Question: What is the name of the tenant mentioned in the document?
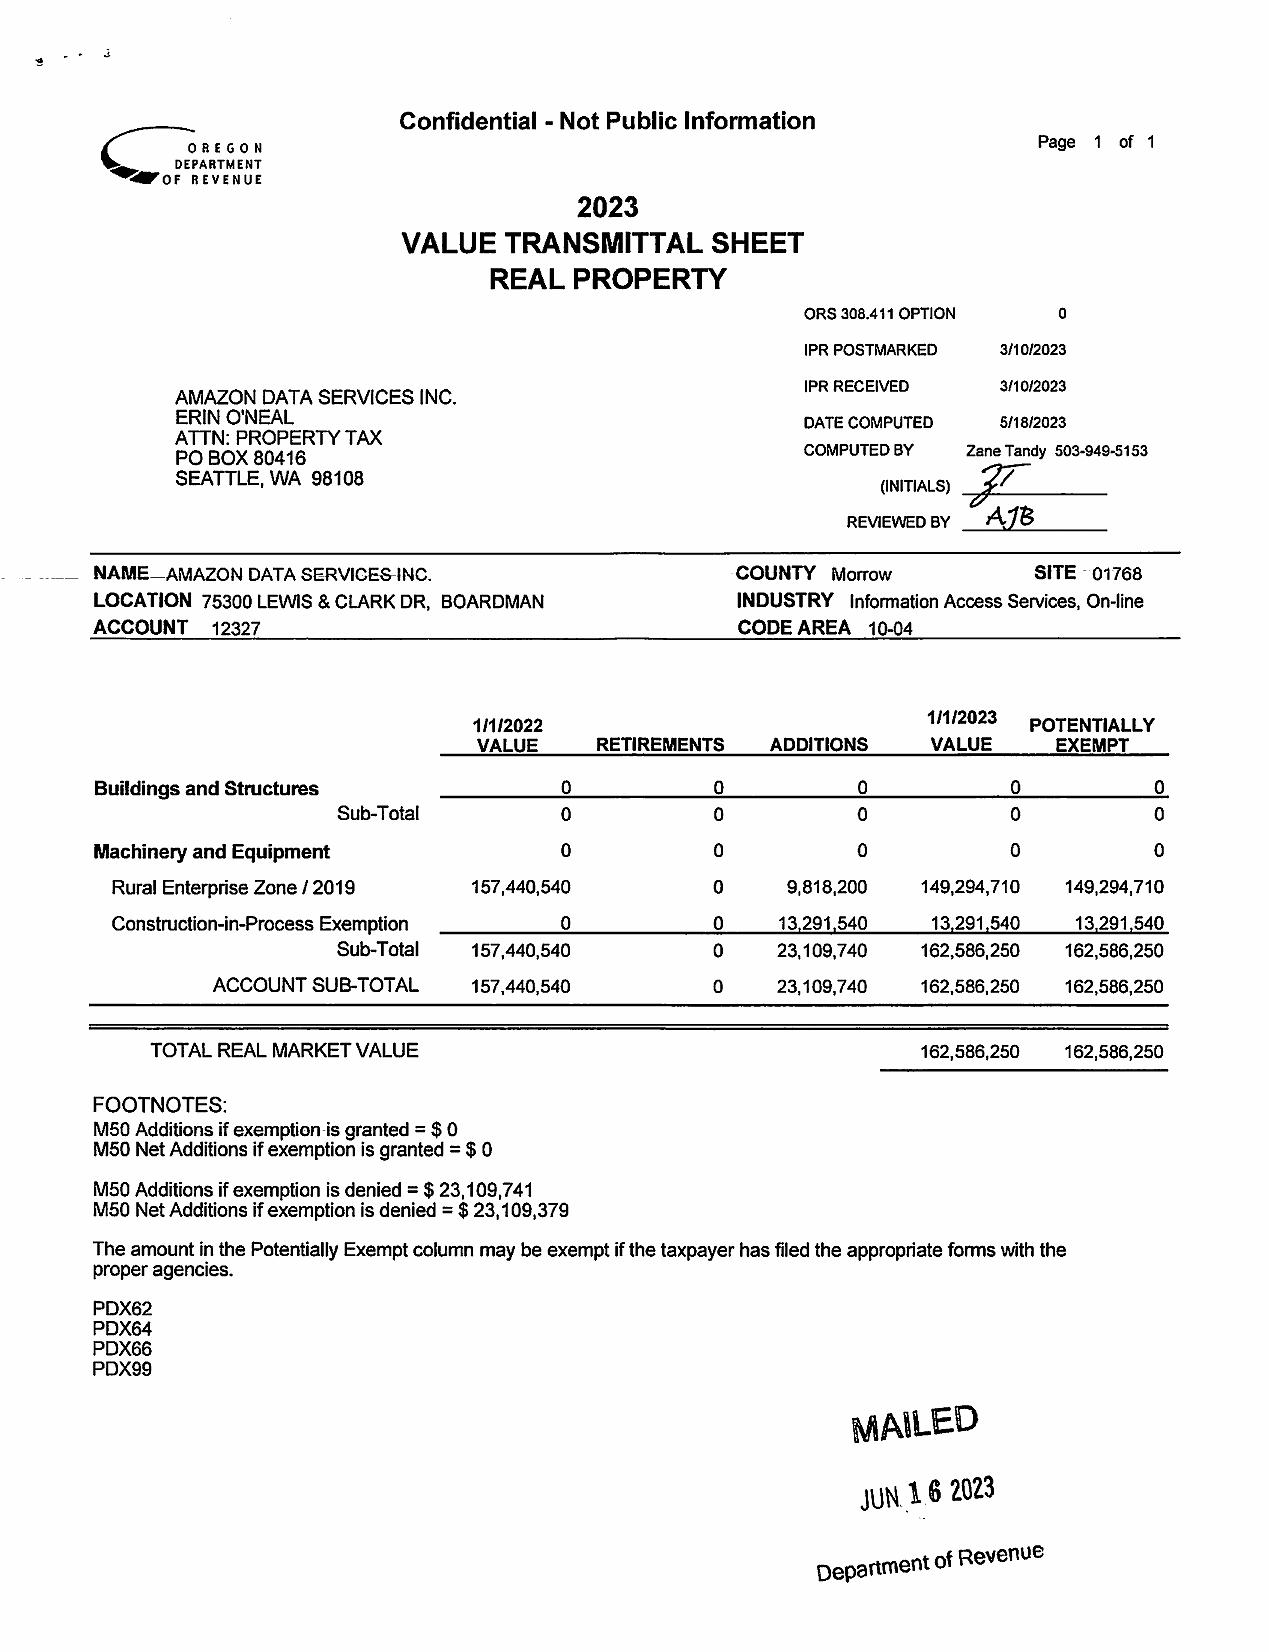
Answer: "AMAZON DATA SERVICES INC."